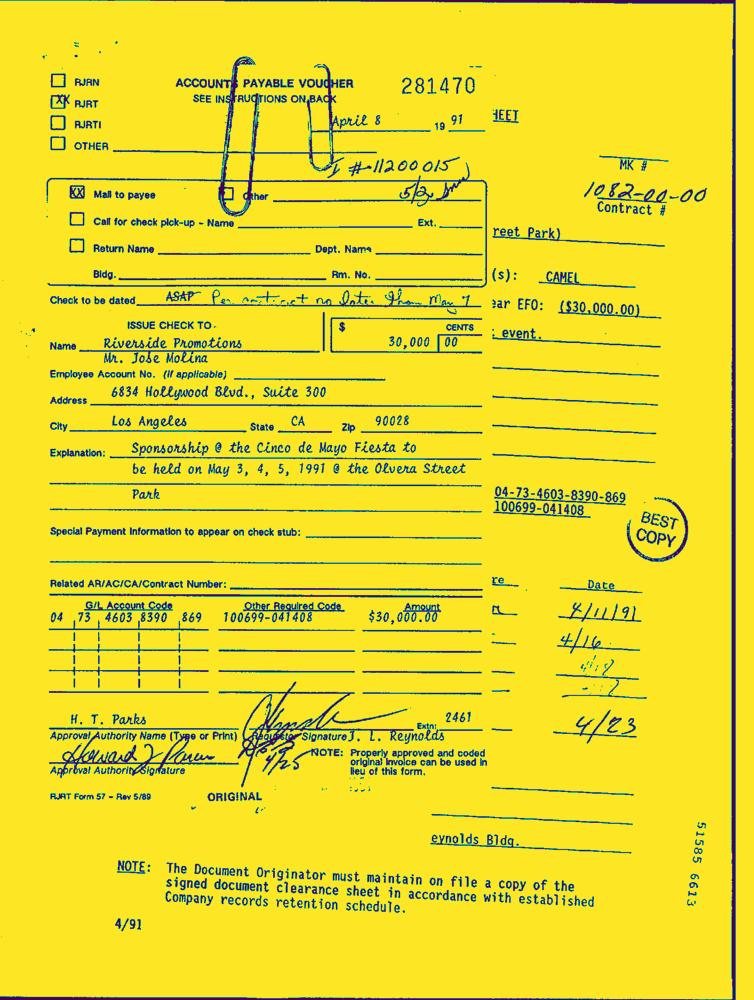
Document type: Invoice-Doc